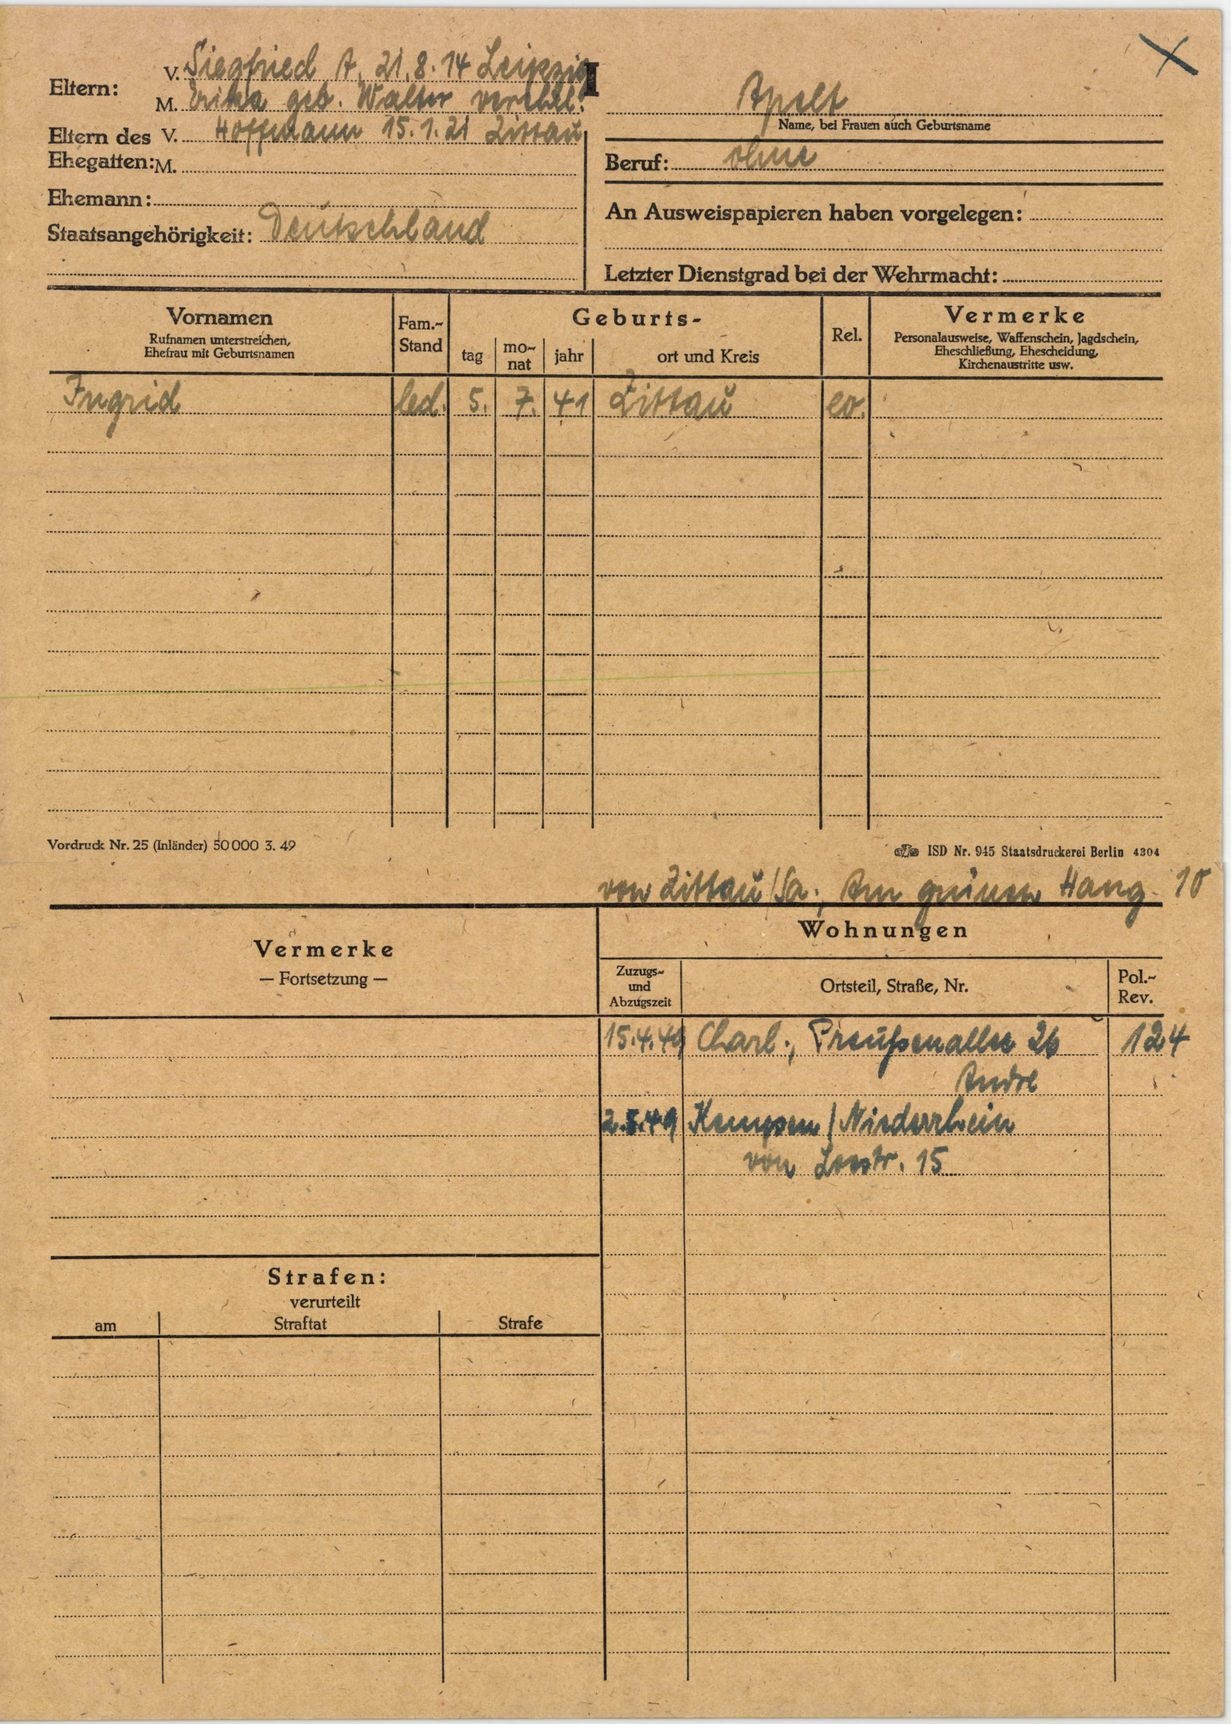
Apelt